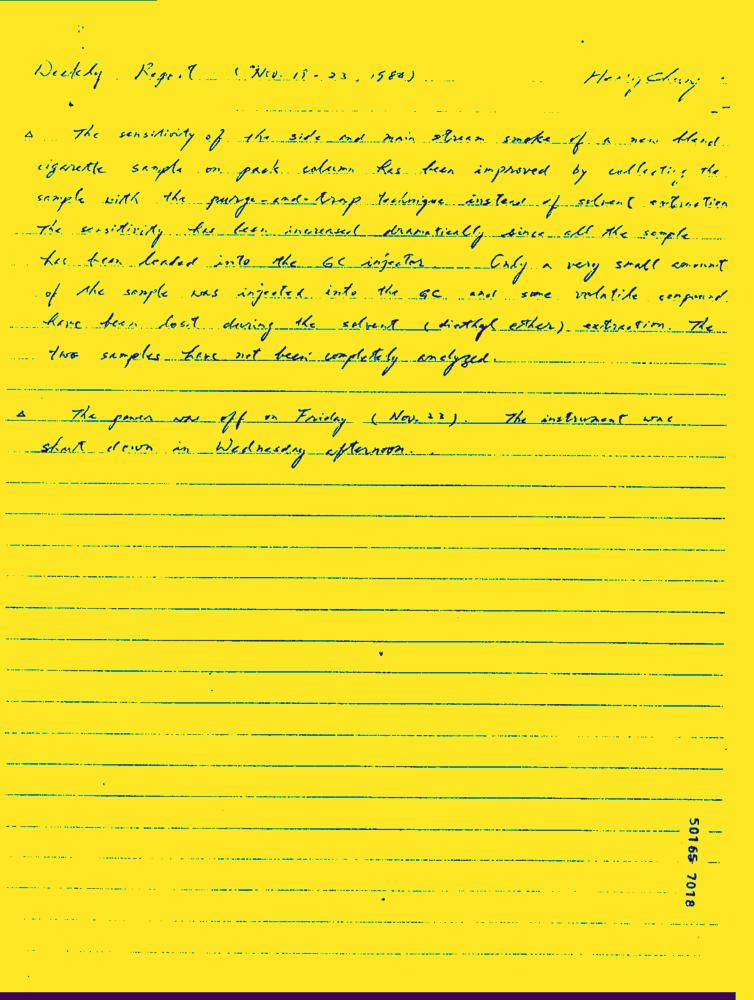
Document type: Hand-Written